Question: What type of tax is indicated in the document, personal property or real estate?
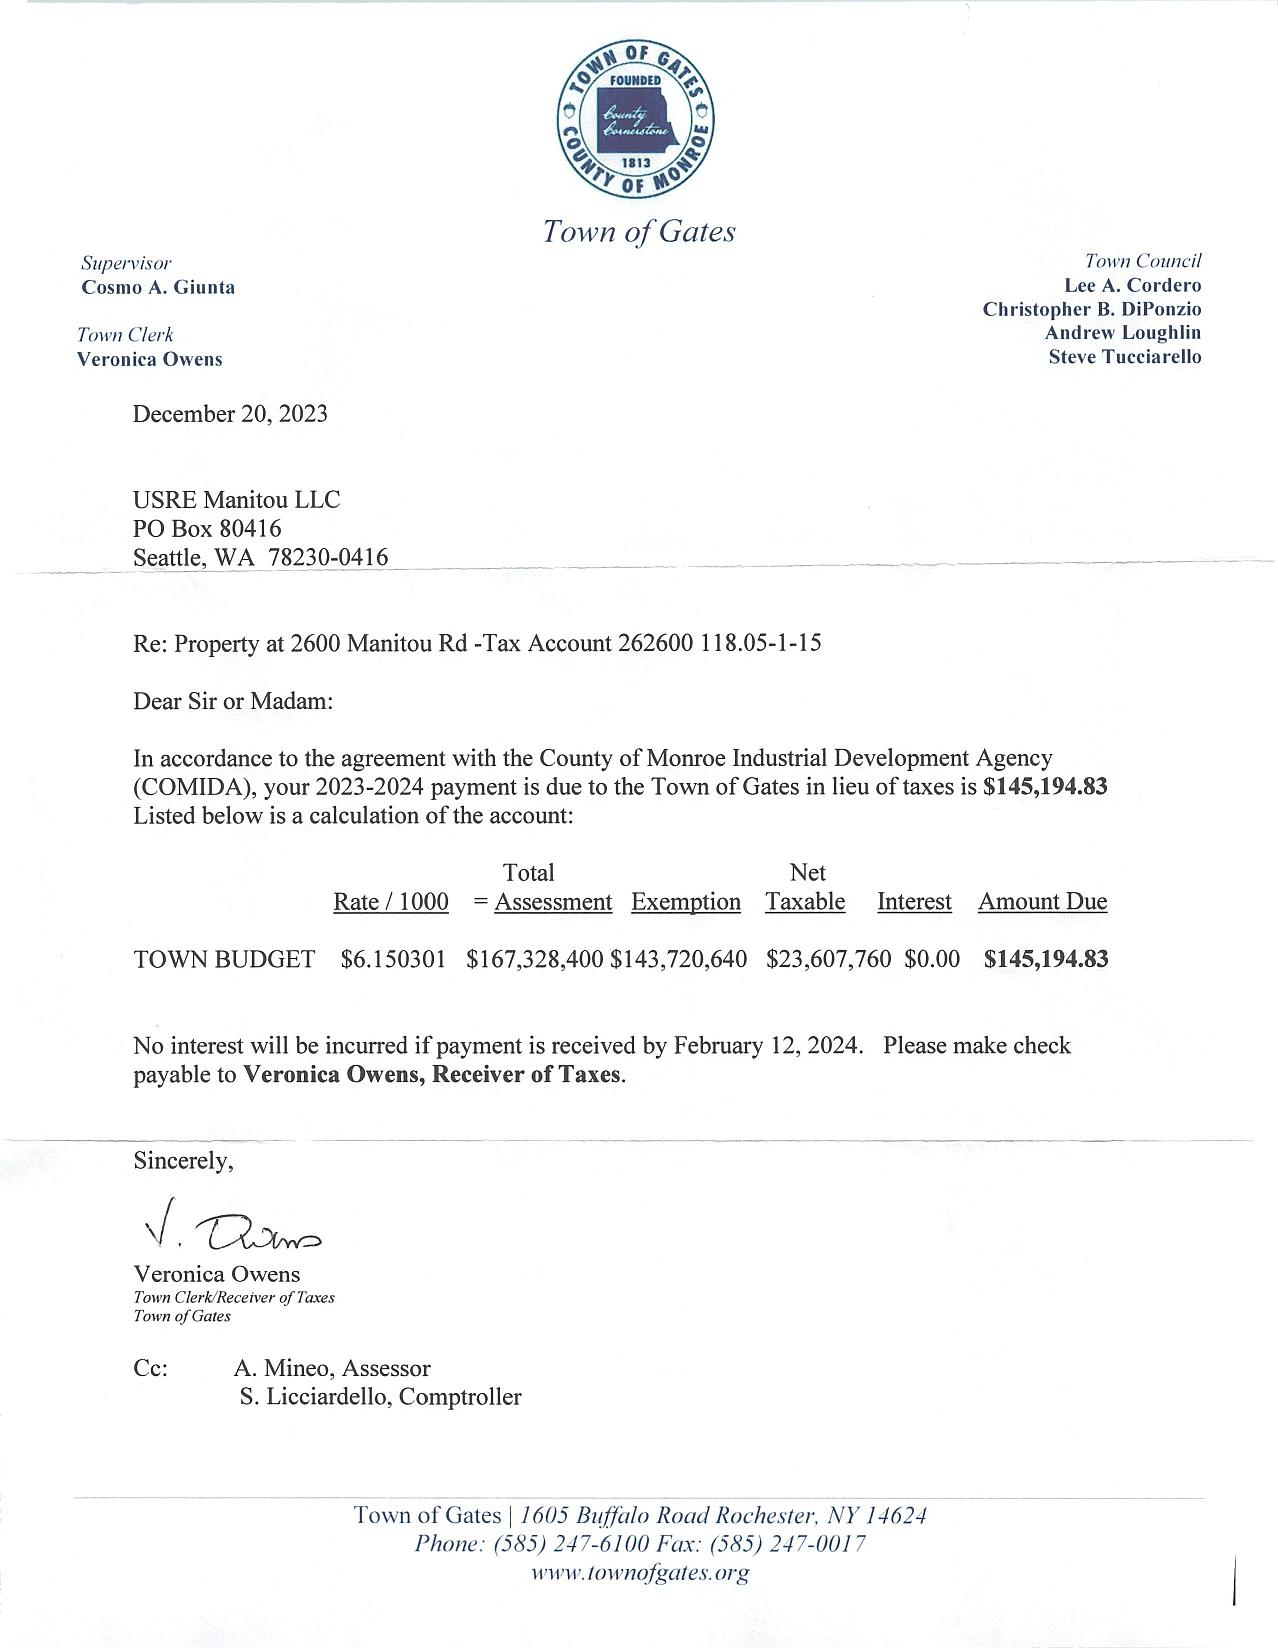
Answer: "Real Estate Tax"